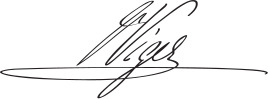
Signature of: jacques viger